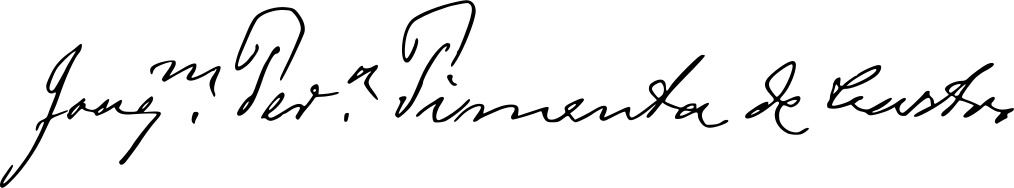
Signature of: joaquim pimenta de castro